Question: What is the date of the hearing as scheduled in the document?
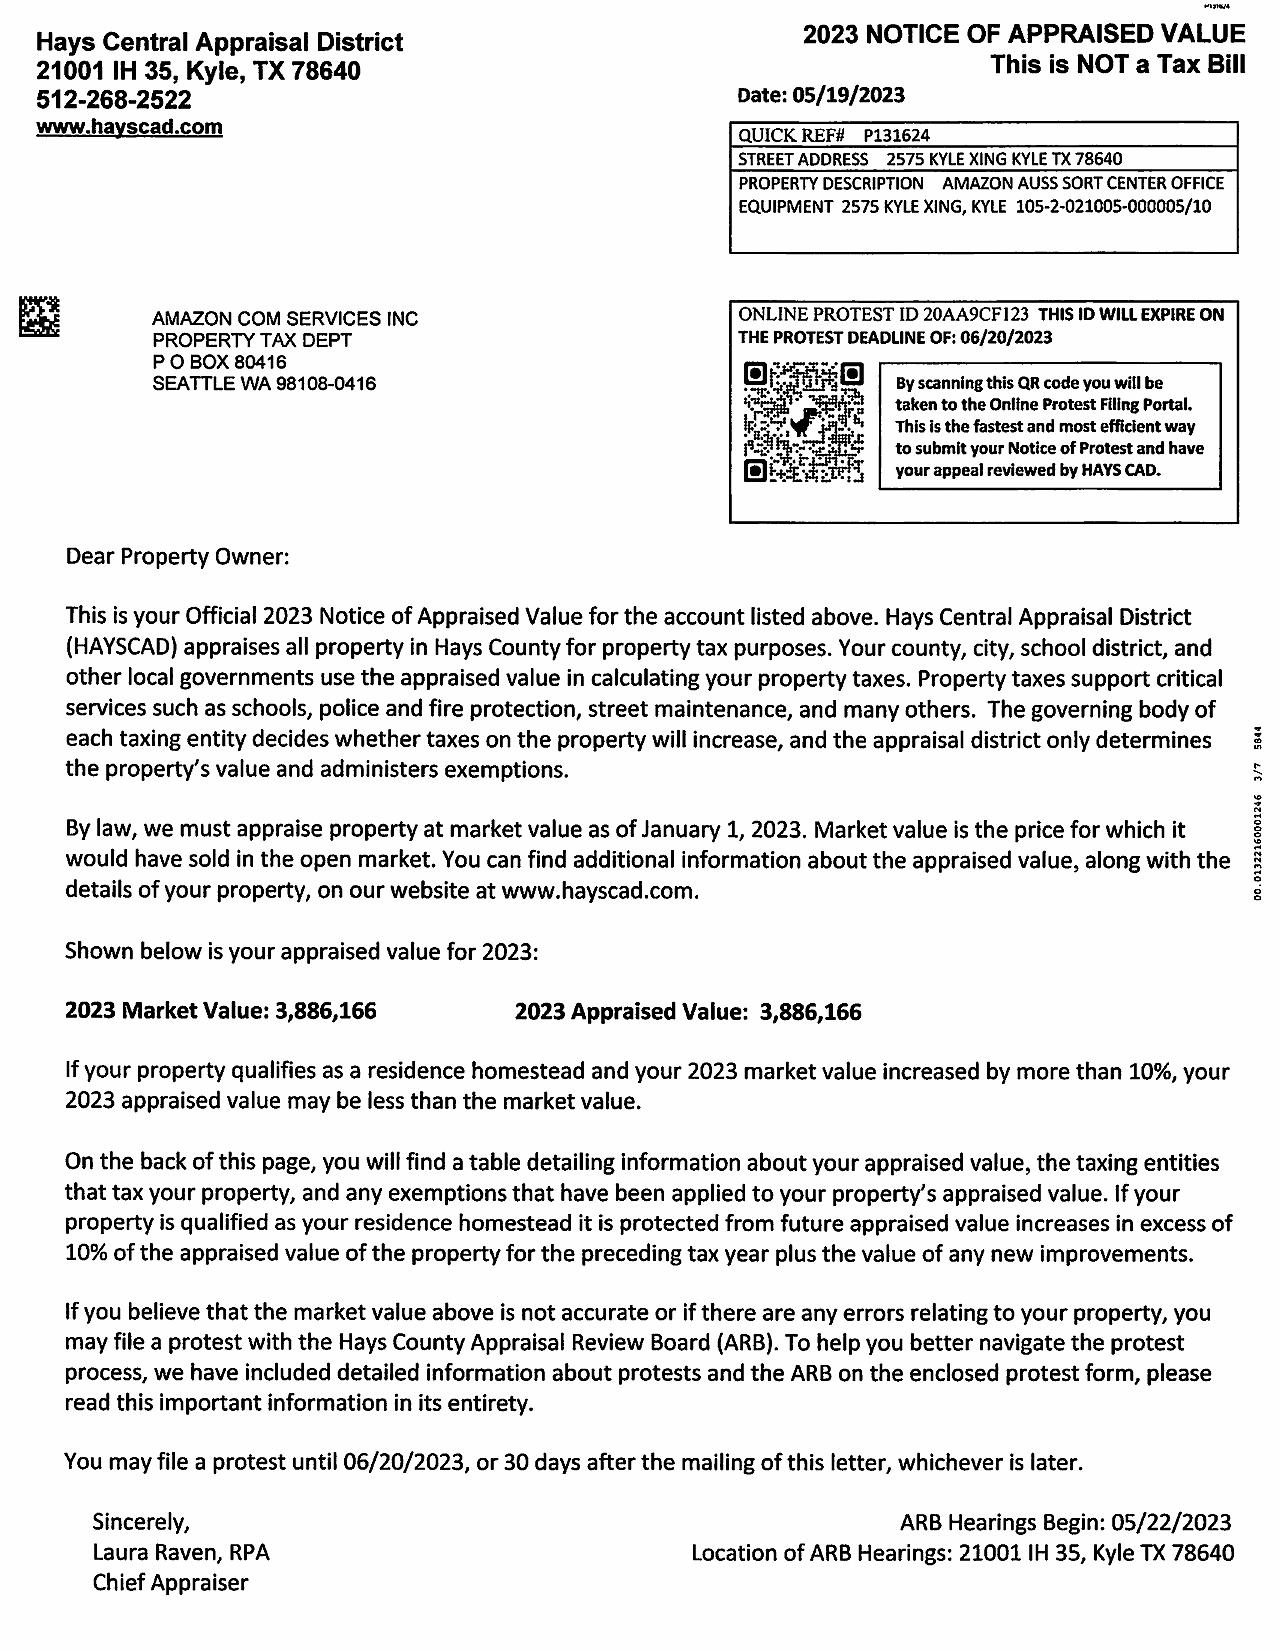
Answer: "5/22/23"